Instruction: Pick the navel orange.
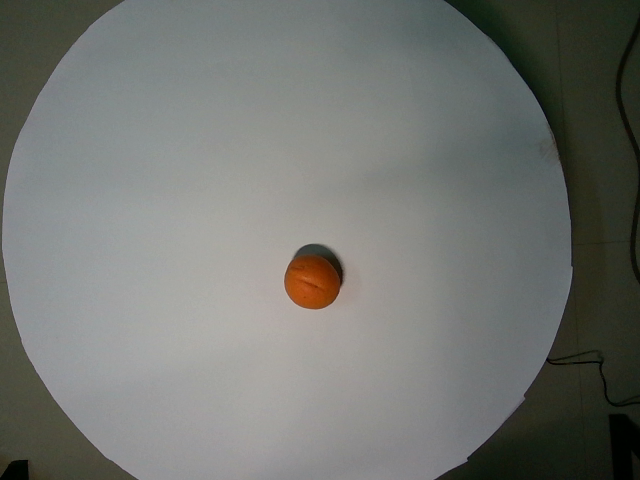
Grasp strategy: vertical